Question: What is the total amount of taxes owed as per the document?
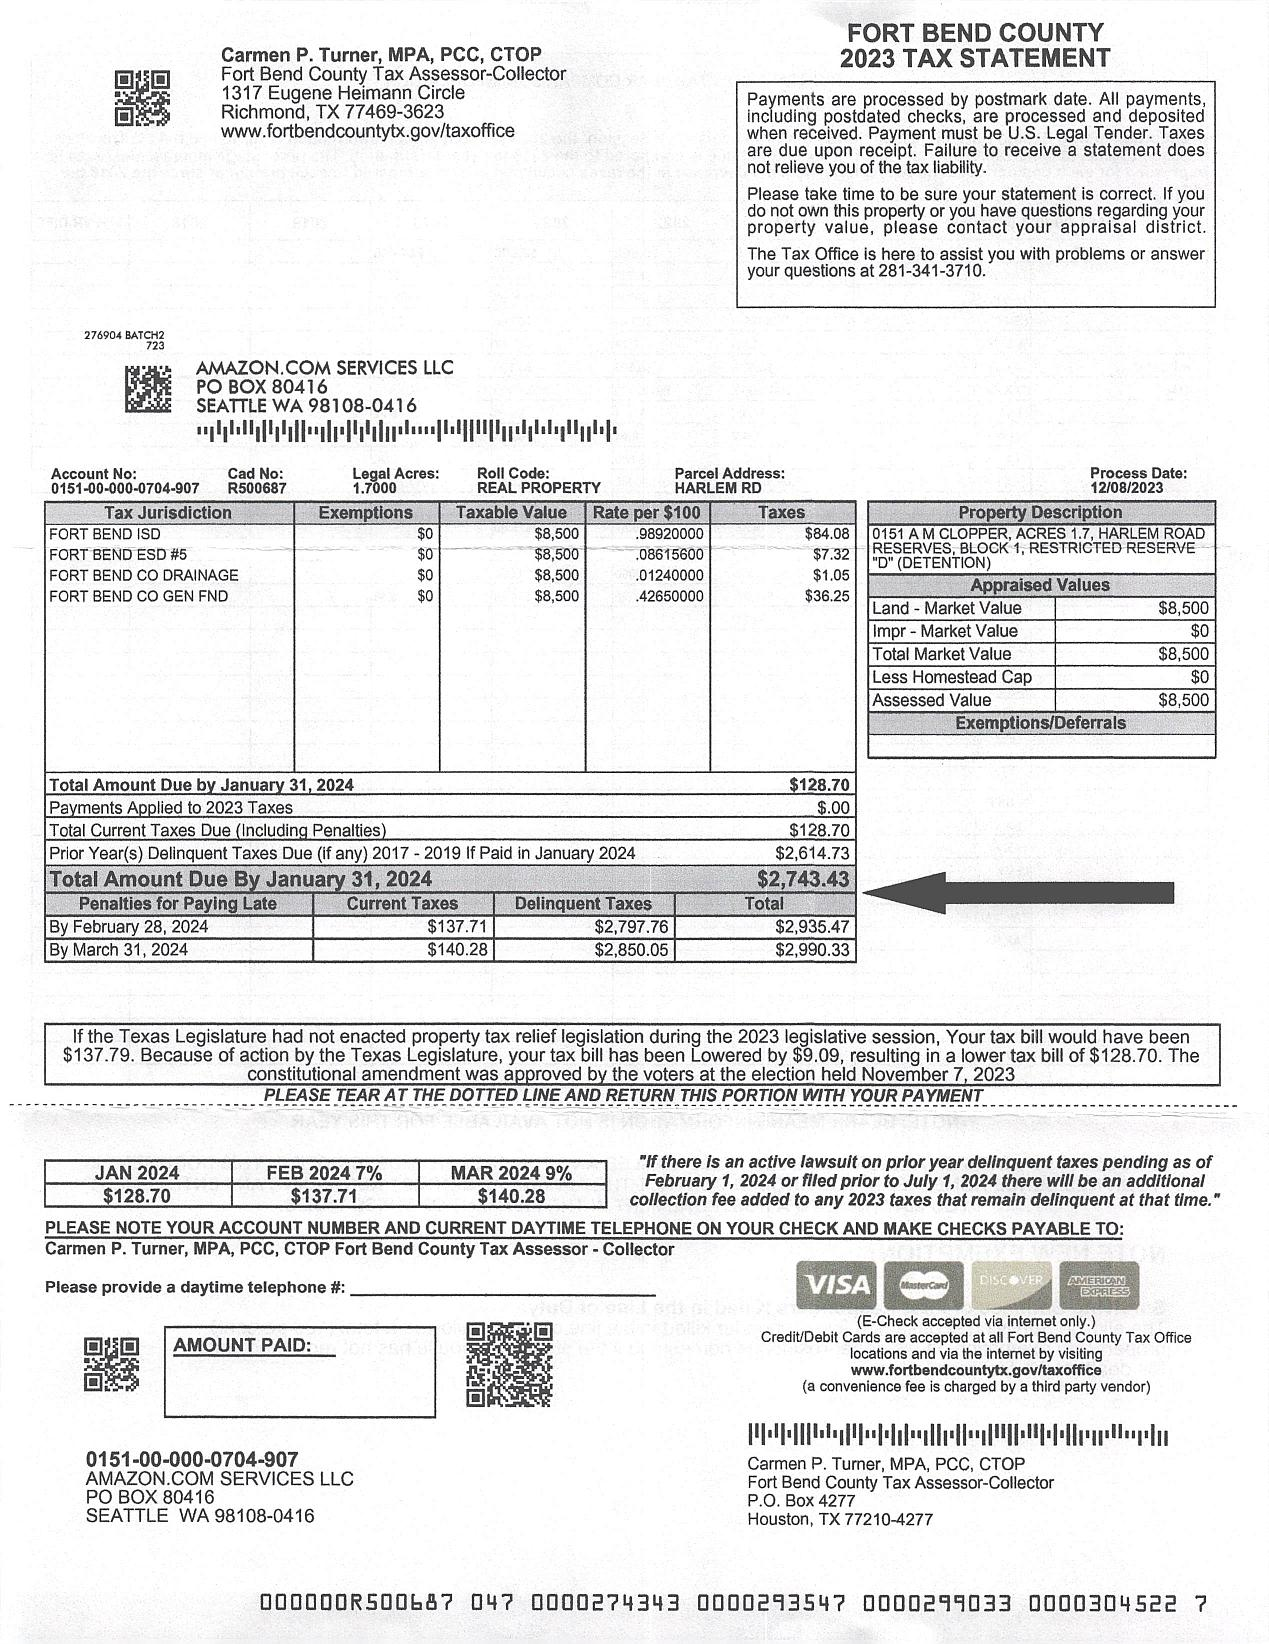
Answer: "$128.70 "